Question: What was observed in the imaging?
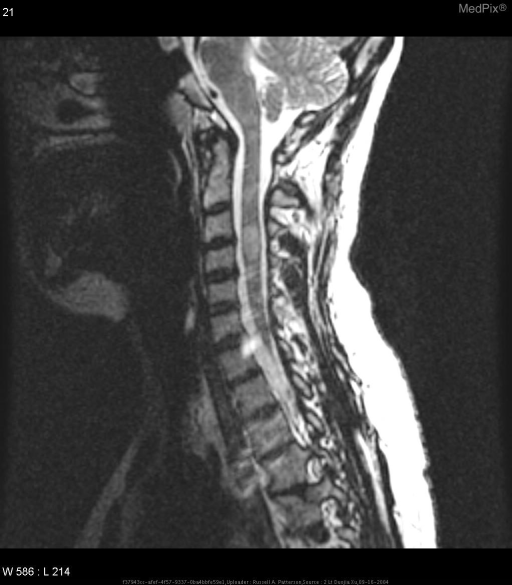
Answer: The imaging shows There are multifocal areas of predominately white matter abnormal signal intensity  Several lesions are in the corpus callosum, the largest seen in the body of the corpus callosum; with periventricular and periatrial predominance.

Several lesions are oriented perpendicular to the corpus callosum (Dawson’s fingers).

Similar hyperintense lesions are also seen in the brain stem and spinal cord, best seen on the sagittal images. Multiple areas of abnormal signal intensity in the mid cervical spinal cord..